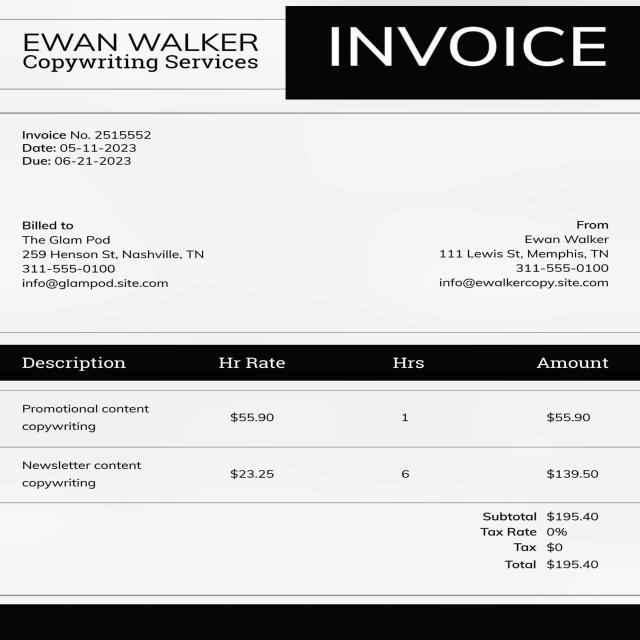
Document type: Invoice